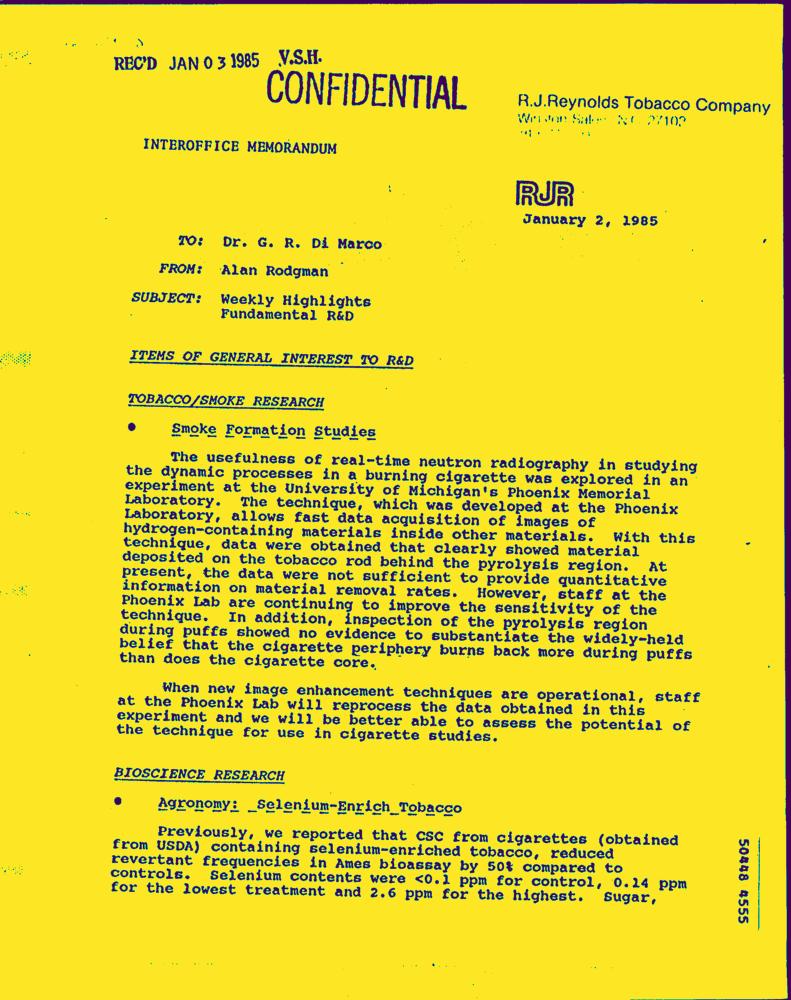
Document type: Letter-Doc